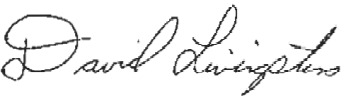
Signature of: david livingston